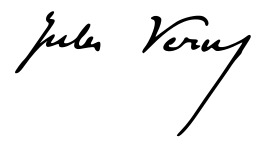
Signature of: jules verne